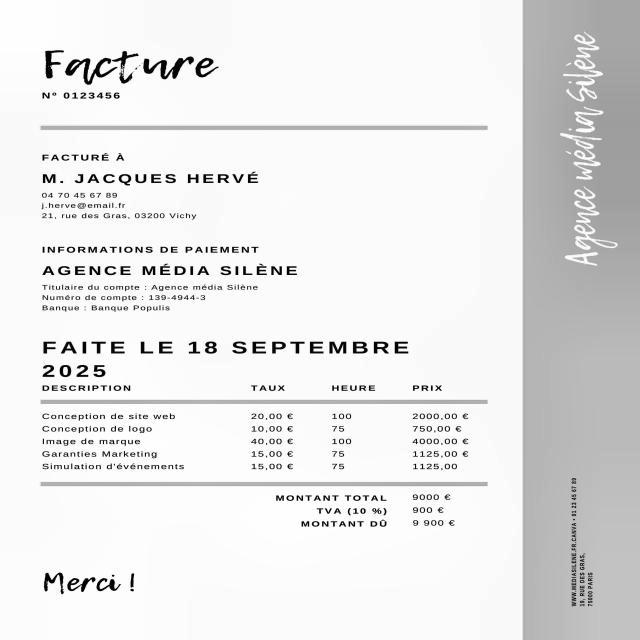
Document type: Invoice